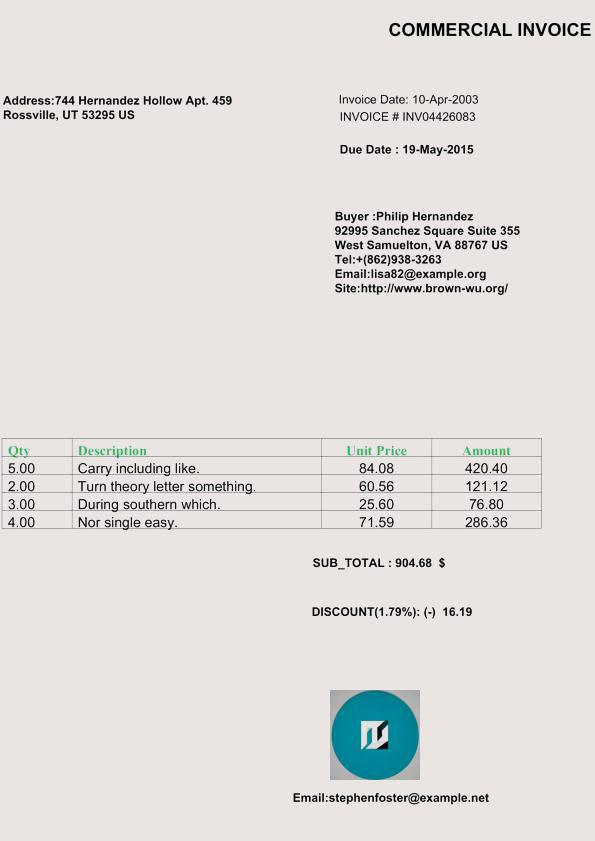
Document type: Invoice